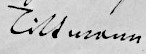
Signature of: friedrich wilhelm tittmann